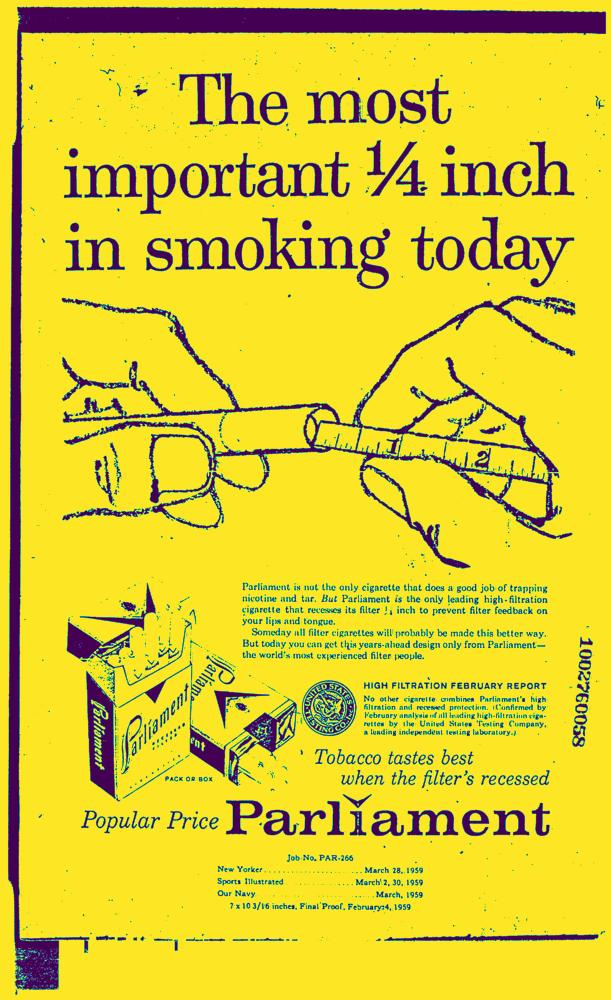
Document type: AD